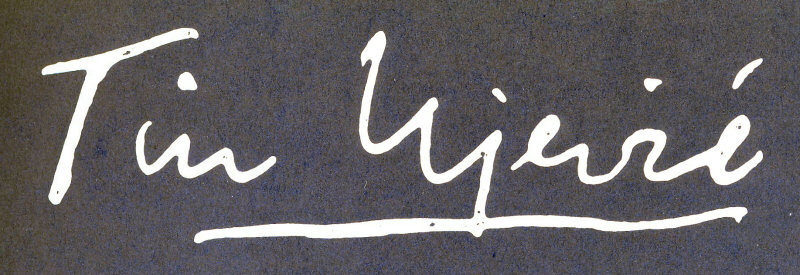
Signature of: tin ujević